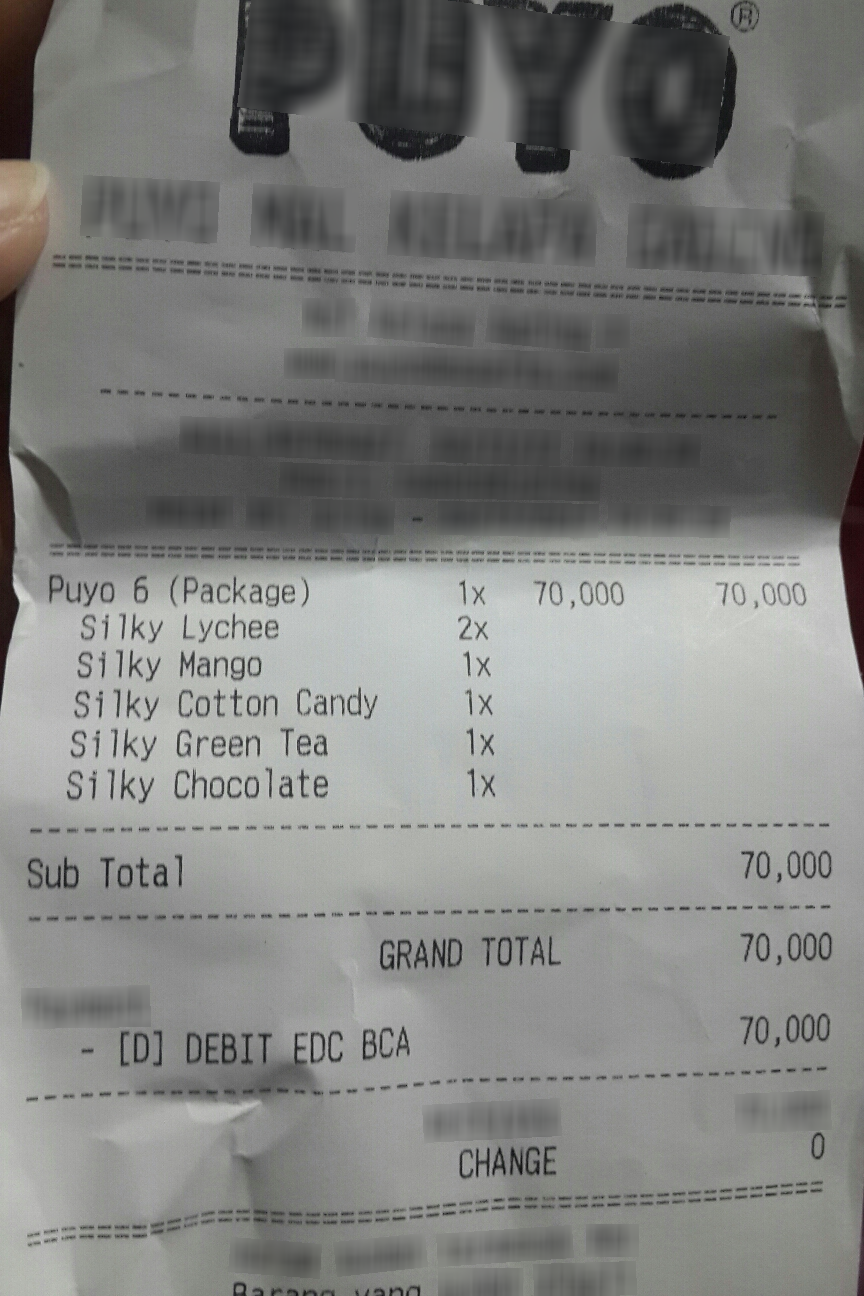
Receipt information:
subtotal: 70,000
total: 70,000
line_items: item_name: Puyo 6 (Package)
item_value: 70,000
item_quantity: 1
item_name: Silky Lychee
item_quantity: 2
item_name: Silky Mango
item_quantity: 1
item_name: Silky Cotton Candy
item_quantity: 1
item_name: Silky Green Tea
item_quantity: 1
item_name: Silky Chocolate
item_quantity: 1